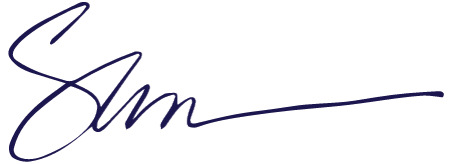
Signature of: sarahana shrestha